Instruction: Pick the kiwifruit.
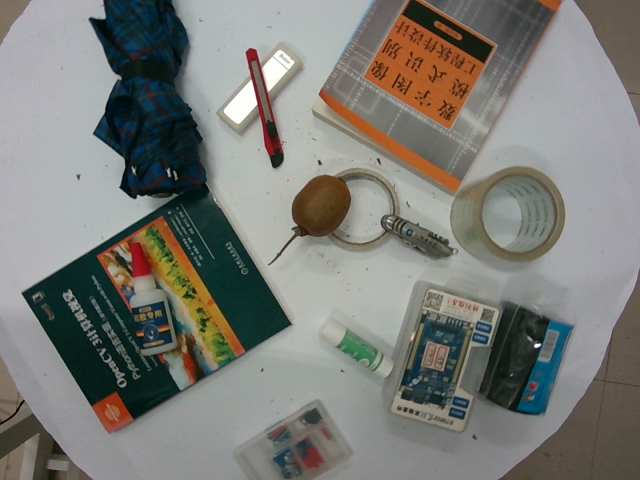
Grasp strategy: vertical